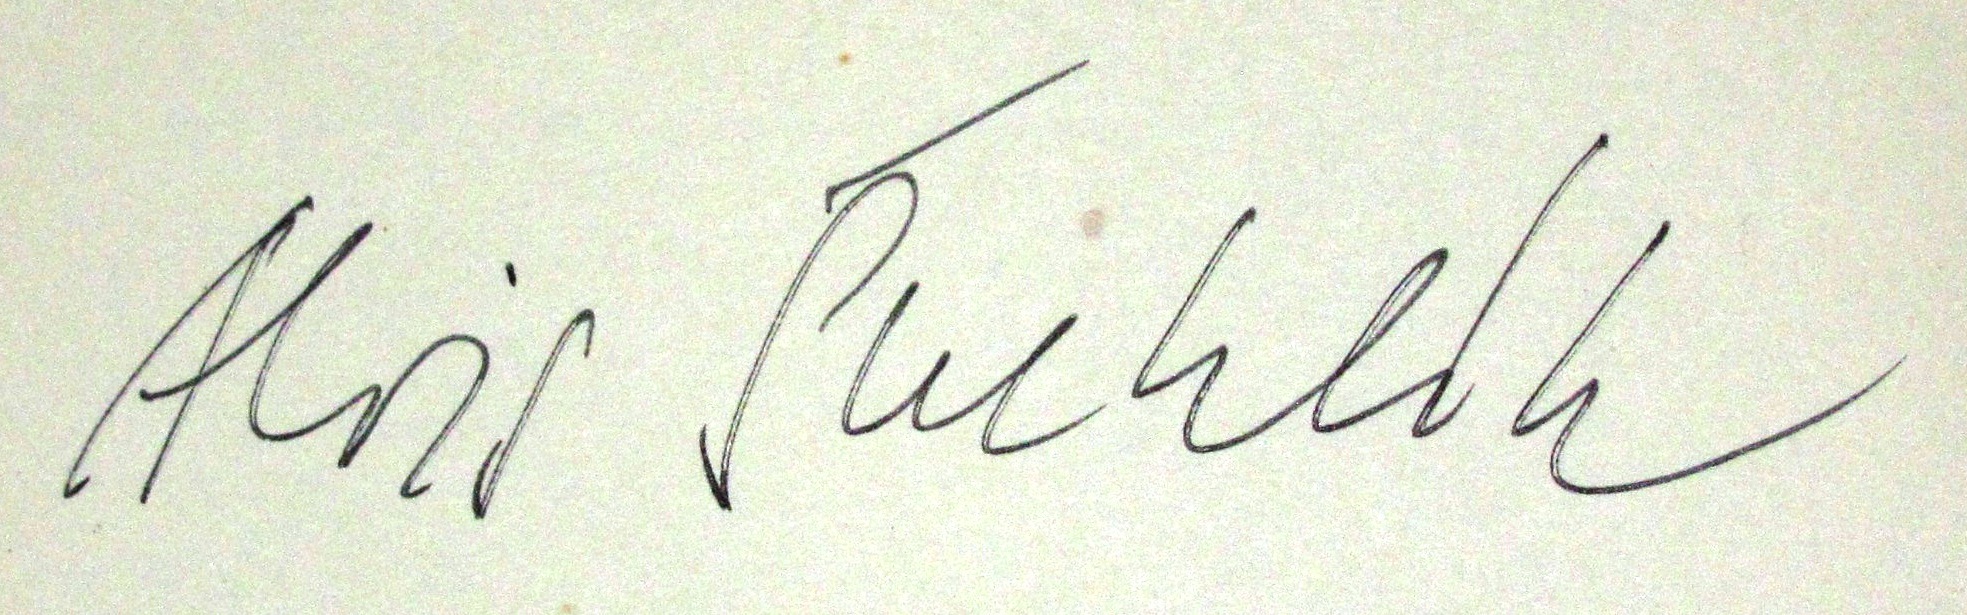
Signature of: alois švehlík